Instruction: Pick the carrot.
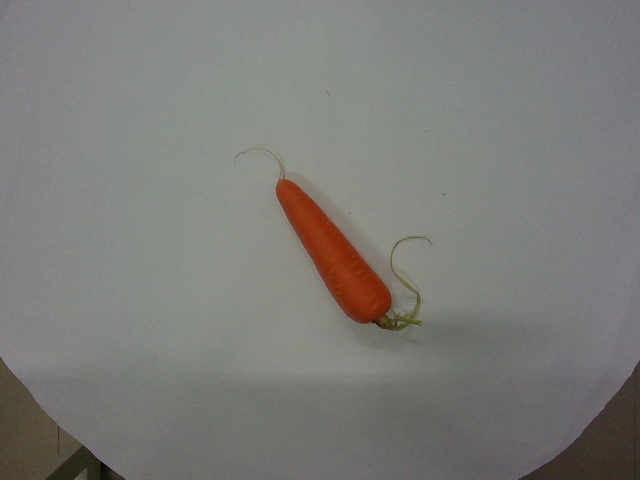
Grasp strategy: vertical